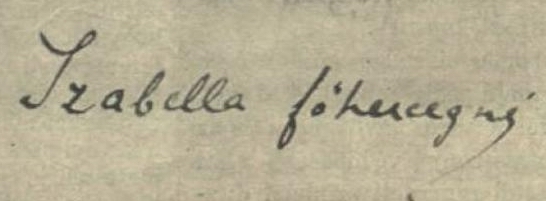
Signature of: princess isabella of croÿ